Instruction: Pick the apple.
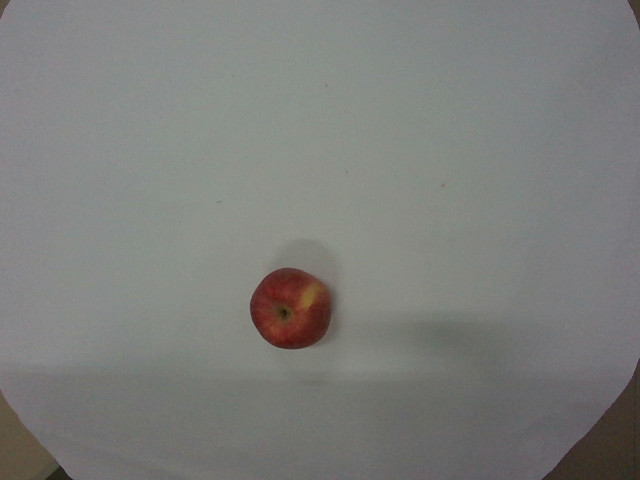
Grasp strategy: vertical